Question: What is the suspected problem?
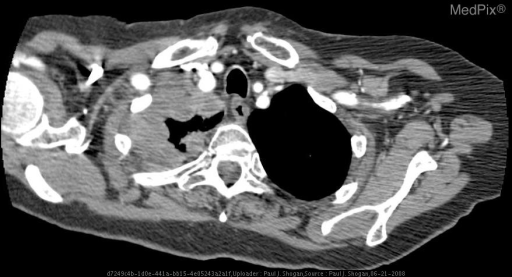
Answer: The findings suggest Dual-energy PA and subtraction soft-tissue-selective radiographs demonstrates nodular, irregular pleural thickening involving the right upper and mid peripheral lung fields.  Blunting of the right costophrenic angle is noted.

Dual-energy PA subtraction bone-selective radiograph exhibits no areas of abnormal calcification within the region of pleural thickening.

Lateral chest radiograph demonstrates nodular pleural thickening involving the right upper lung margin, and a small pleural effusion is noted.

When compared to the chest radiograph from 3.5 months prior, this area of nodular, irregular pleural thickening, and right pleural effusion is relatively new.

Contrast enhanced axial CT images through various levels of the chest demonstrate a unilateral right sided pleural effusion, with mildly enhancing circumferential, nodular, irregular thickened pleura, encasing the right hemithorax with a rindlike appearance.  Additionally, there is focal nodularity of the mediastinal pleura.  There is no significant adenopathy, nor evidence of a chest wall abnormality. Contrast enhanced axial CT images through various levels of the chest demonstrate a unilateral right sided pleural effusion, with mildly enhancing circumferential, nodular, irregular thickened pleura, encasing the right hemithorax with a rindlike appearance.  Additionally, there is focal nodularity of the mediastinal pleura.  There is no significant adenopathy, nor evidence of a chest wall abnormality.. The patient might have a history of An 82-year-old female with productive cough and chest pain..